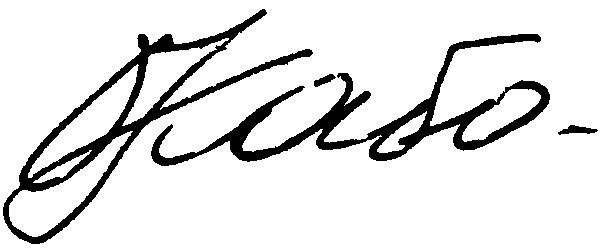
Signature of: olga kabo